Question: What might the diagnosis be?
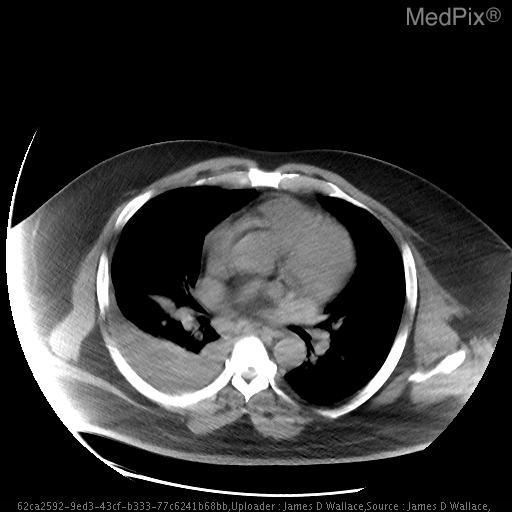
Answer: The possible diagnosis includes C- Carcinoma - Squamous is most common
A- Autoimmune - Wegener's granulomatosis, Rheumatoid nodules
V- Vascular - Emboli (septic emboli or bland emboli)
I- Infection - Lung abscess, Bacterial pneumonia, Fungal pneumonia, Tuberculosis, Pneumatocele
T- Trauma - Pulmonary laceration
Y- Young (congenital) - Congenital cystic adenomatoid malformation, Pulmonary sequestration, Bronchogenic cyst.